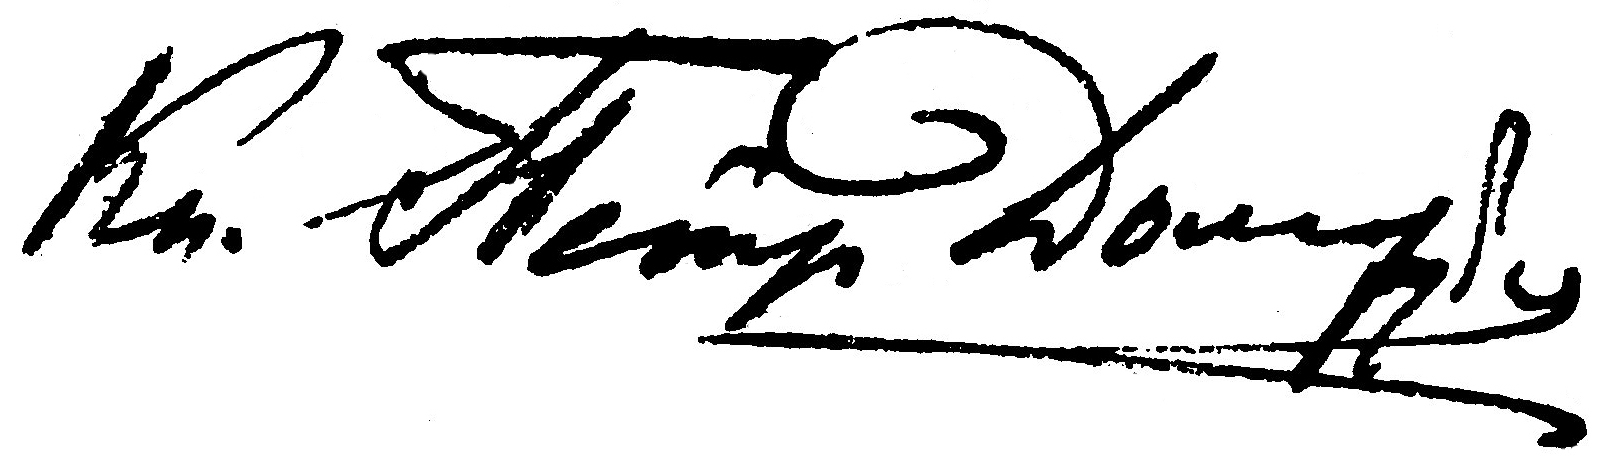
Signature of: pyotr dmitriyevich dolgorukov